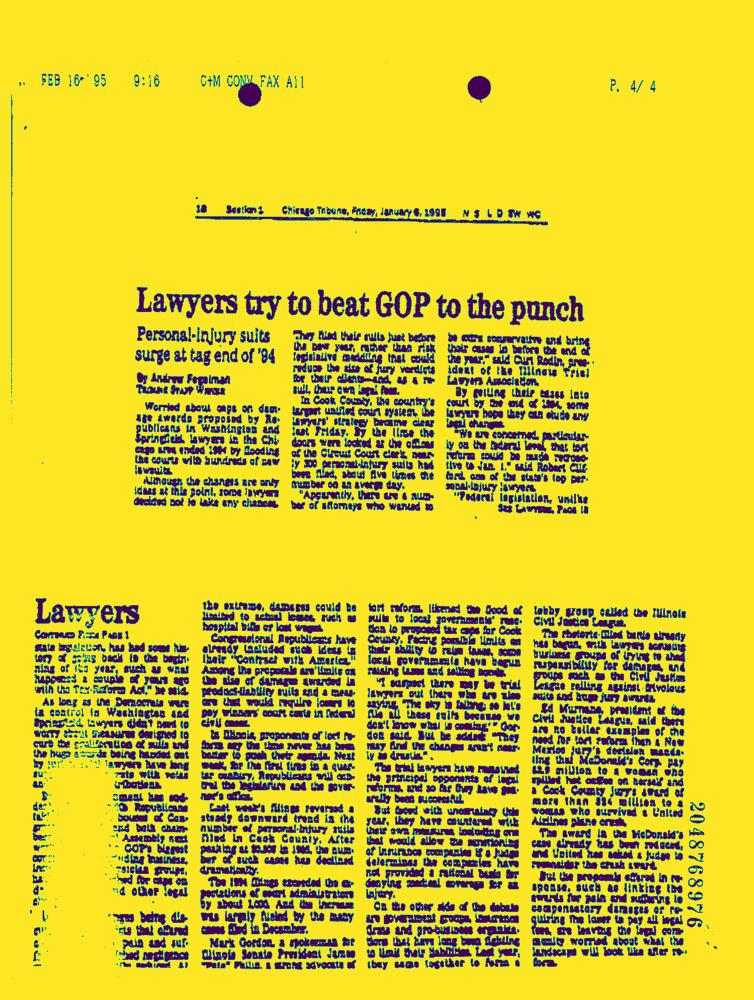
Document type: News-Article